Question: Describe the condition in detail:
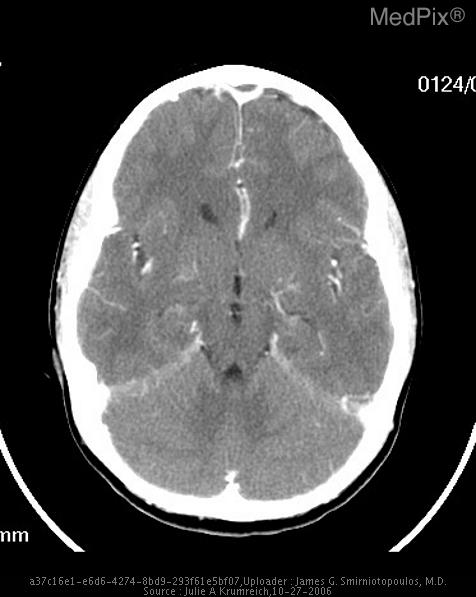
Answer: The disease is discussed as: The most common source of CNS infections is hematogenous spread from an extracranial site.  Infection can occur from direct extension from retrograde thrombophlebitis as in sinus infections.  The infectious organisms may be pyogenic bacteria; and, in more than 33 percent more than one organism is involved.

The corticomedullary junction is the most common location and involves the frontal and parietal  lobes most frequently.  Less than 15% occur in the posterior fossa.

Complications of abscesses include daughter abscesses, ventriculitis, choroid plexitis and purulent leptomeningitis.

Four pathologic stages of cerebritis to abscess are described:
•  early cerebritis(3-5 days),
•  late cerebritis (4-5 days to 10-14 days)
•   early capsule formation (2 weeks)
•  late capsule (weeks to months).

Early cerebritis findings are poorly marginated, hypointense or isointense mass on T1WI, ill defined hyperintense mass on T2WI, and patchy enhancement on post contrast T1WI.

Late cerebritis demonstrates a hypointense center with isointense to mildly hyperintense rib on T1WI, hyperintense center and hypointense rim with hyperintense edema on T2WI and intense but irregular rim on post contrast T1WI.

Early capsule stage shows an isointense to hyperintense rim with a hyperintense center on T1WI, hypointense rim and hyperintense center on T2WI and thickened capule of rim enhancement on post contrast T1WI.

Late capsule stage includes decreased edema and mass effect on T2WI, collapse of the cavity and thickened capsular enhancement on post contrast T1WI.

Diffusion weighted imaging shows increased signal intensity; and, the  Apparent Diffusion Coefficient maps show a decreased signal within the abscess.